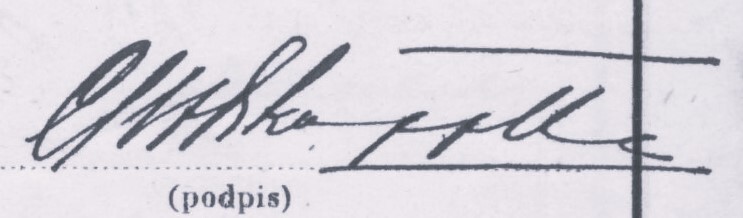
Signature of: jan chodźko zajko